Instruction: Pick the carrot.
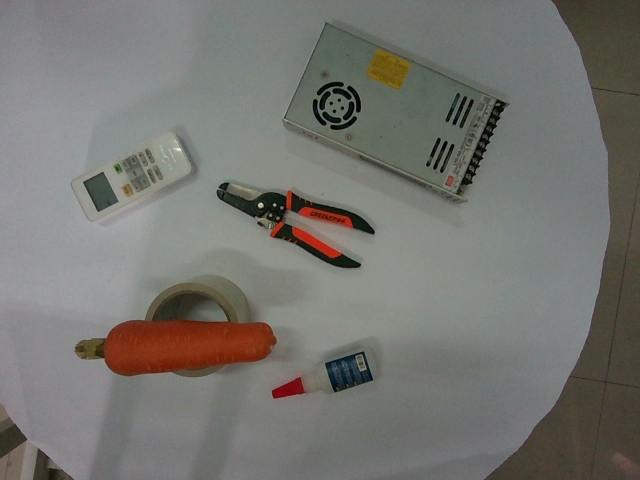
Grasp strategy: vertical